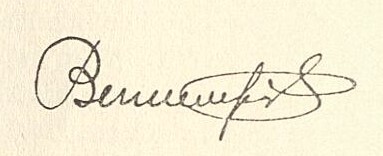
Signature of: beniamino gigli